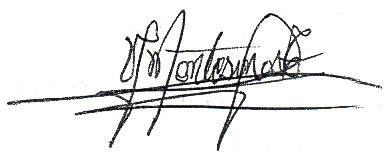
Signature of: vladimiro montesinos